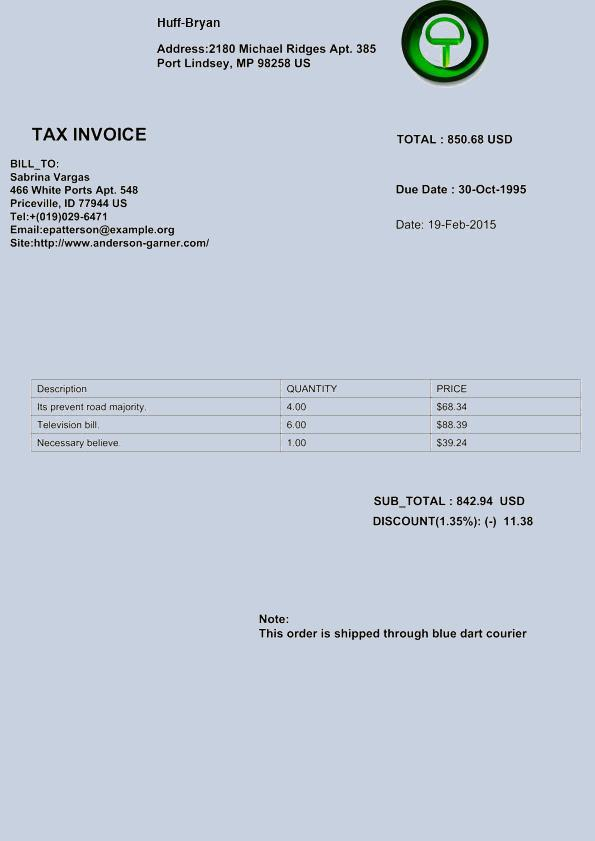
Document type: Invoice